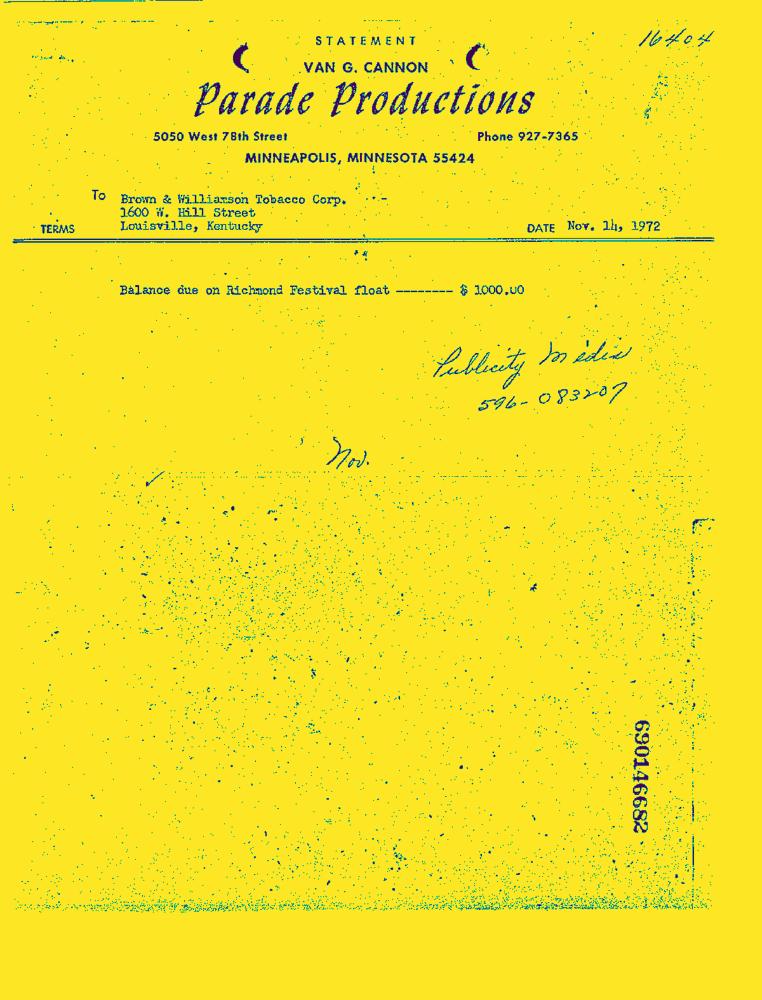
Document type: Invoice-Doc